Question: Describe the condition in detail:
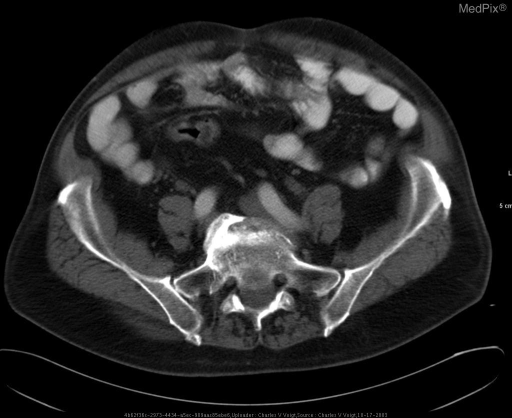
Answer: The disease is discussed as: Clinically significant stenoses of lower extremity veins is uncommon. Multiple causes include: surgery, mass, radiation, chronic DVT, trauma, pregnancy, compression between artery and spine, or venospasm. The most common cause is compression of upper left common iliac vein as it passes between right common iliac artery and the spine (May-Thurner syndrome). Symptoms are typically leg swelling and pain. Diagnosis can be suggested by US but usually femoral or MR venography is needed for the diagnosis. Collaterals and thrombotic occlusion are common. Treatments include angioplasty and stents with short term anticoagulation therapy or surgery for refractory cases.